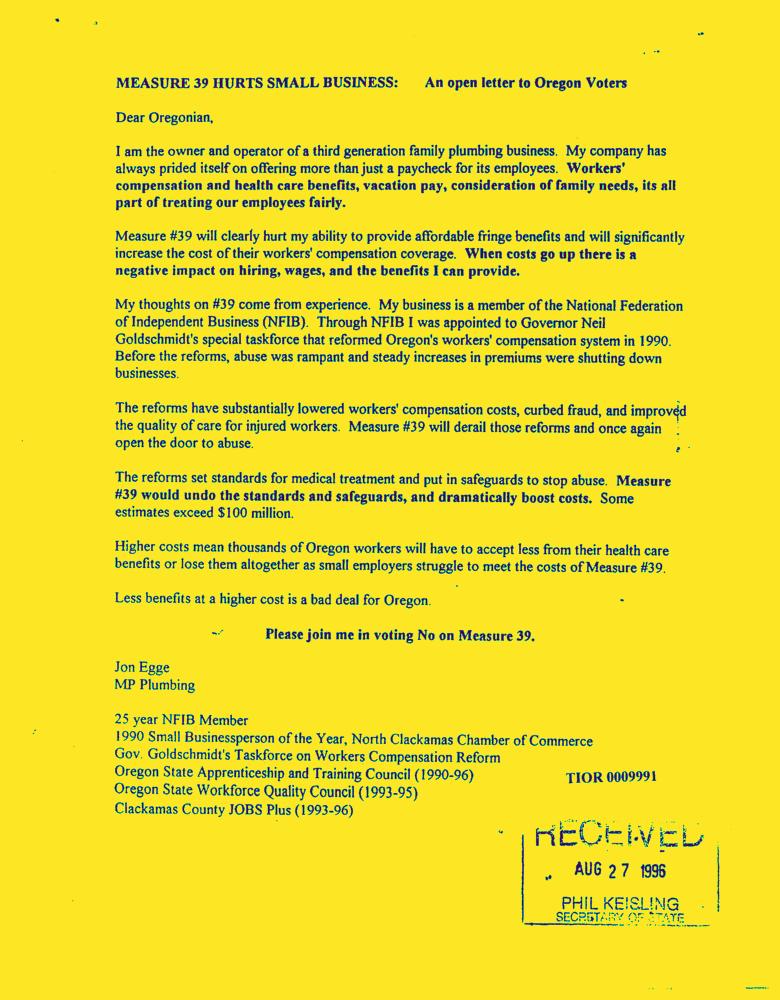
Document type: AD